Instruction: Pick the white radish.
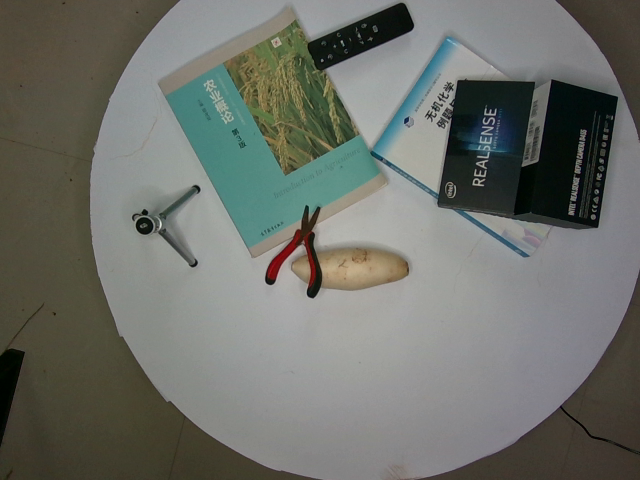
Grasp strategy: vertical